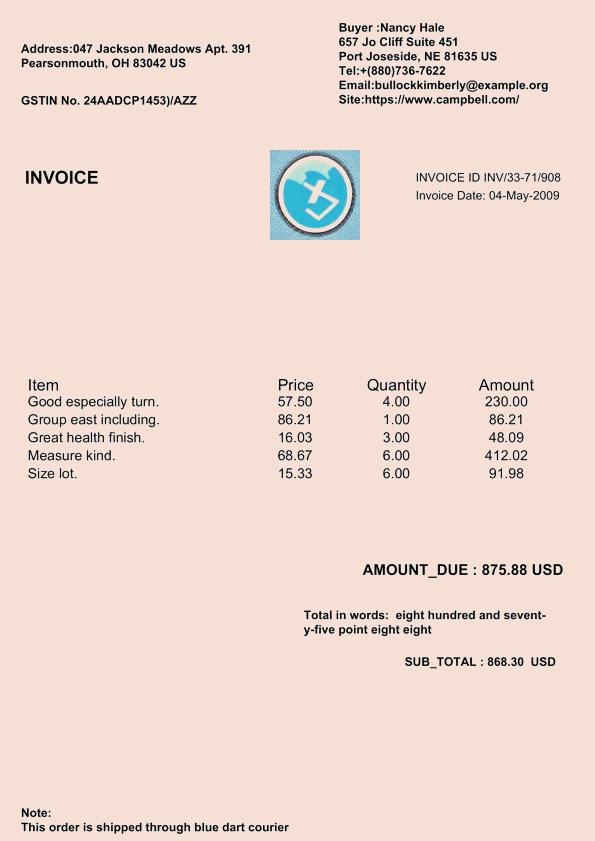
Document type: Invoice